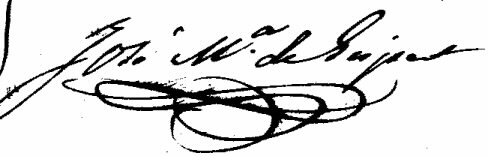
Signature of: josé maría de gispert